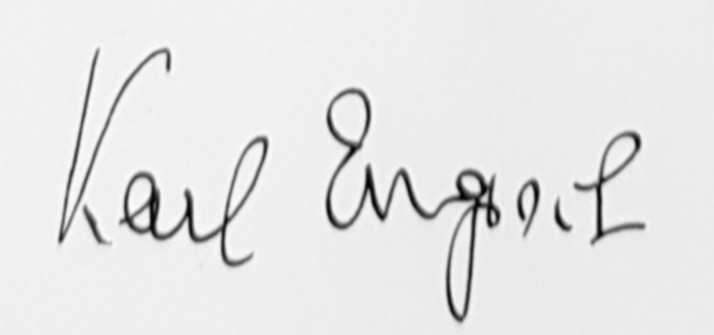
Signature of: karl engisch